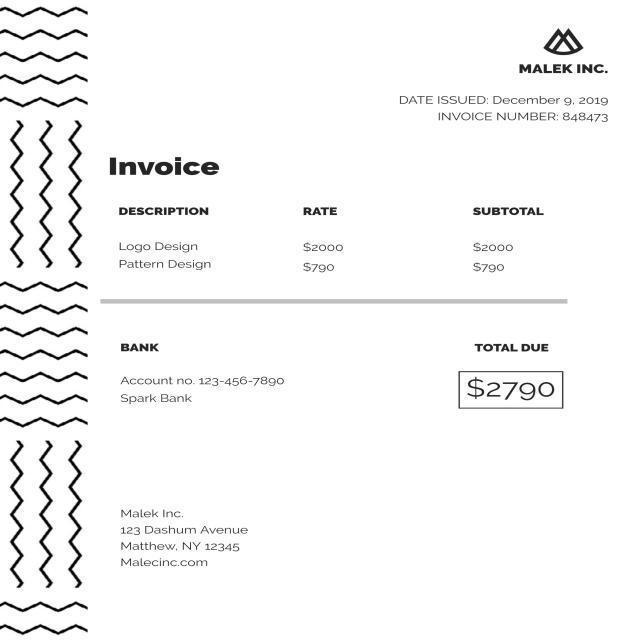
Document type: Invoice